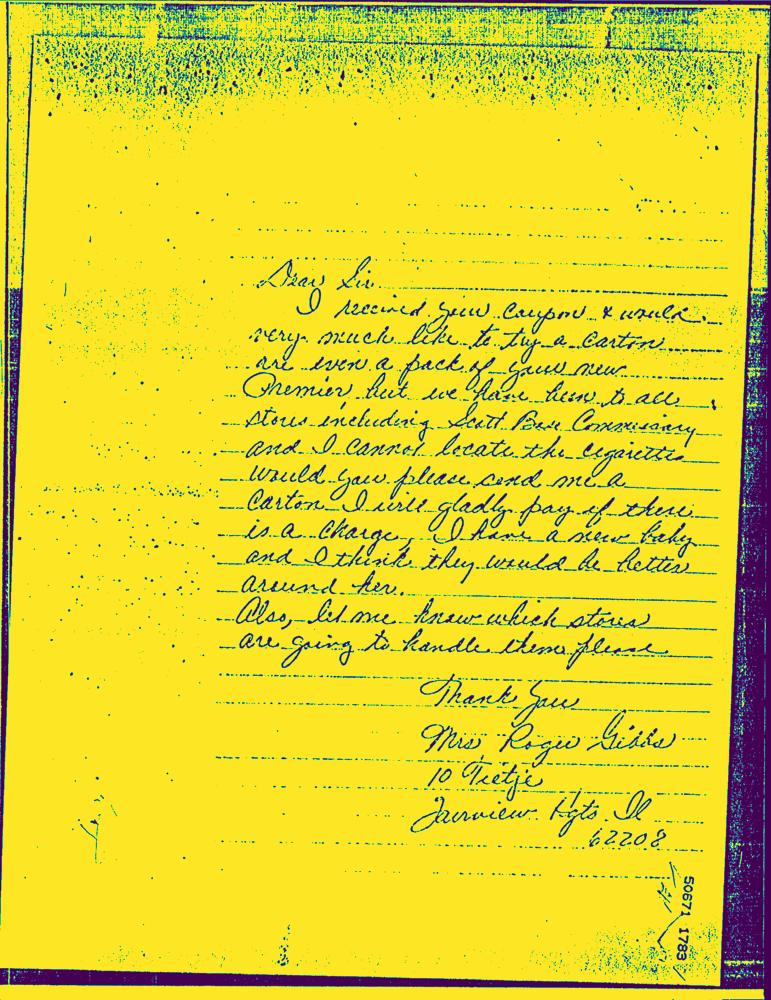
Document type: Hand-Written